Question: How is the property described in the document?
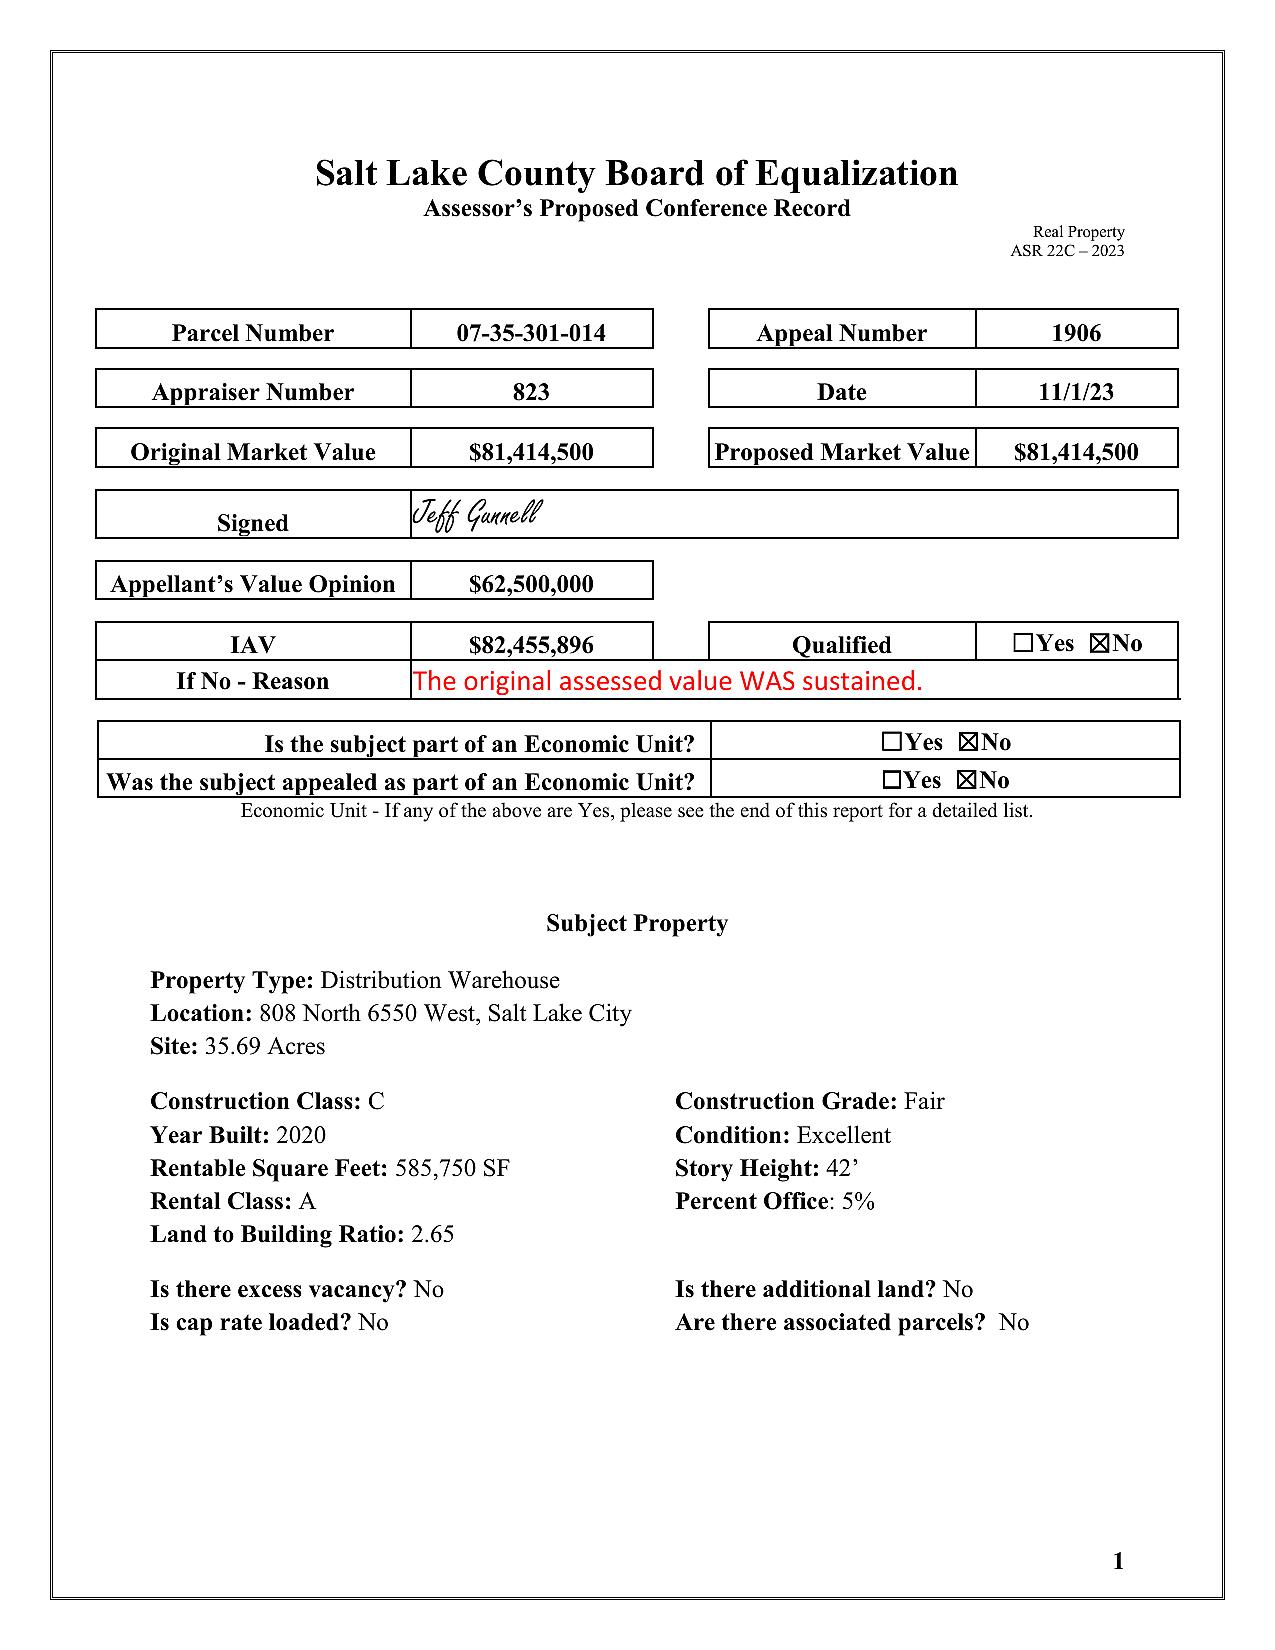
Answer: "Distribution Warehouse"